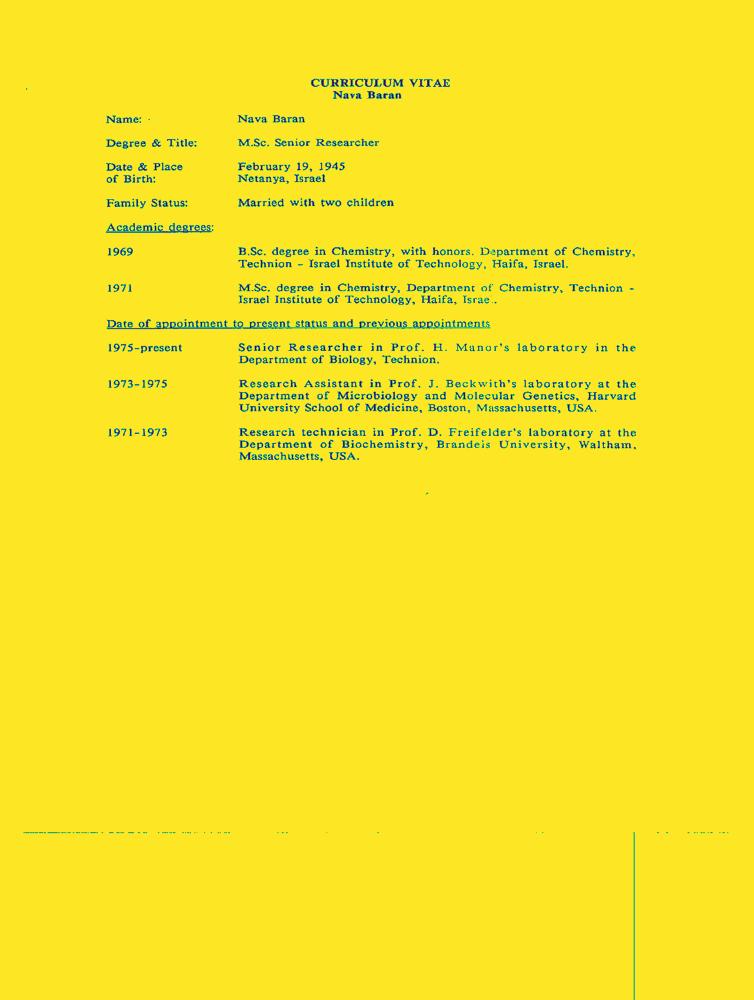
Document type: Resume-Doc